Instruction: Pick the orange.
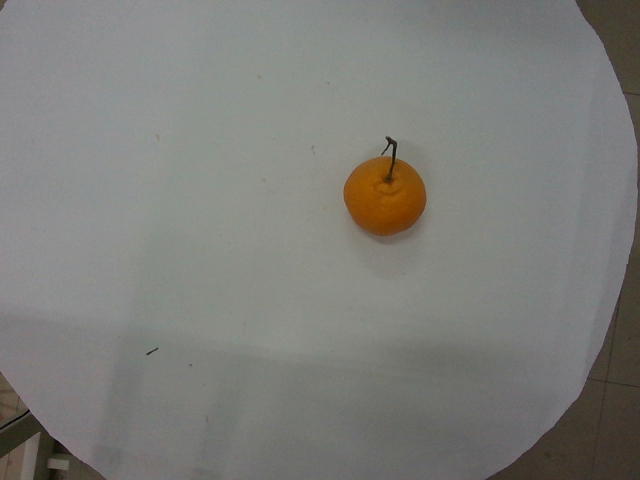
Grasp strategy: vertical